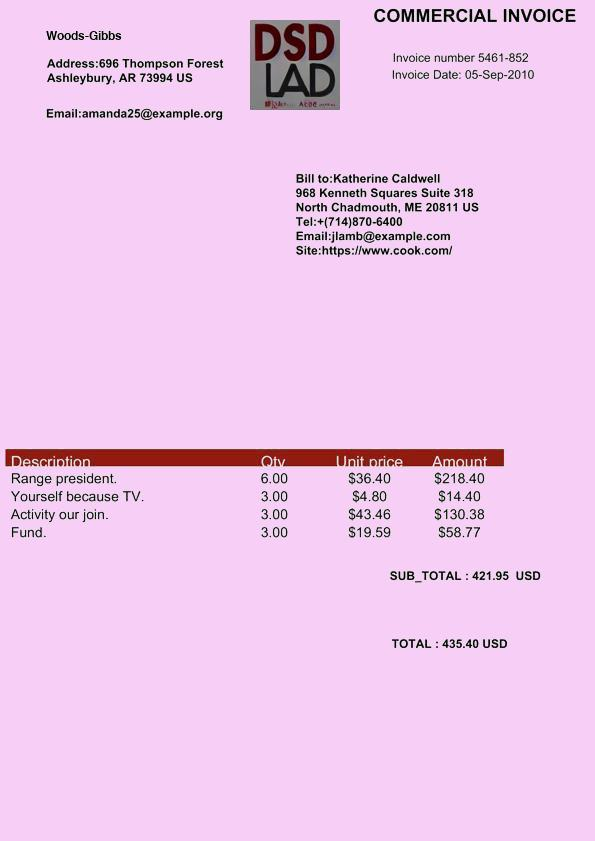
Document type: Invoice